Question: What could the diagnosis suggest?
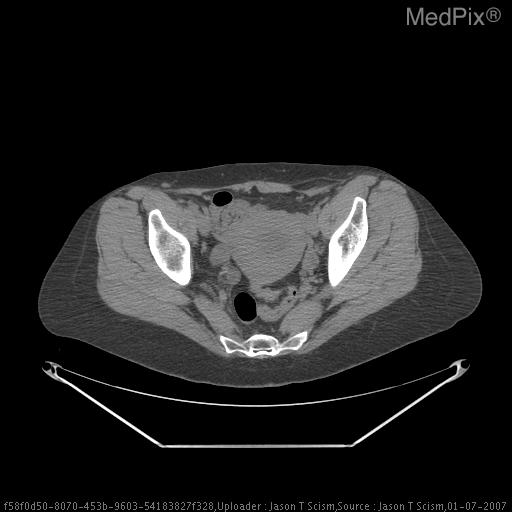
Answer: The possible diagnosis includes Transitional cell carcinoma.
Endometrial carcinoma.
Drop Metastasis.